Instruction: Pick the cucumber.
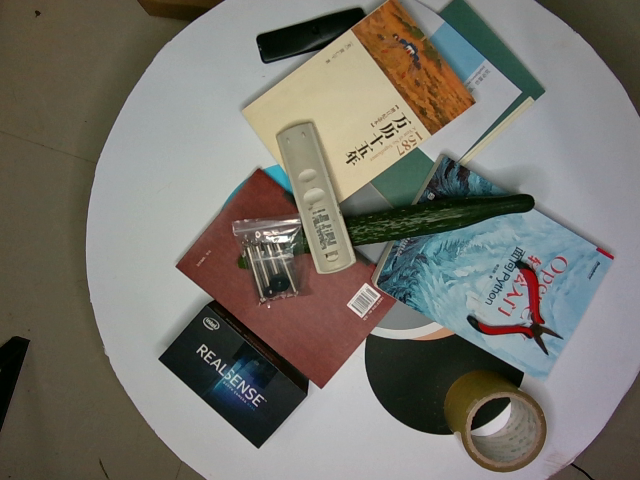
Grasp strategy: vertical